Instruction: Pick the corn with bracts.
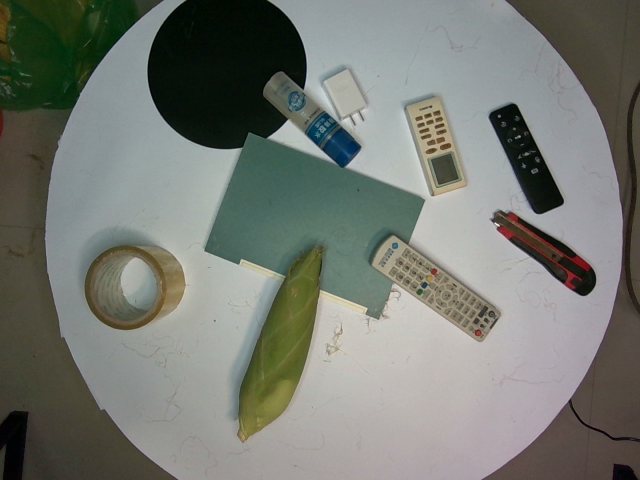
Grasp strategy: vertical